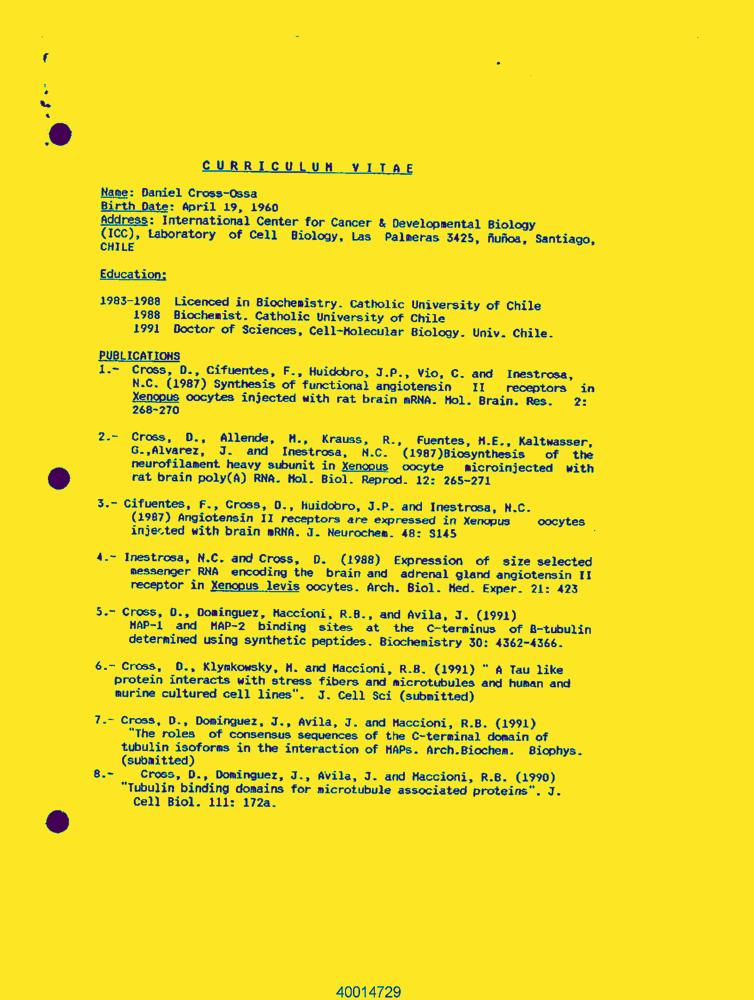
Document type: Resume-Doc